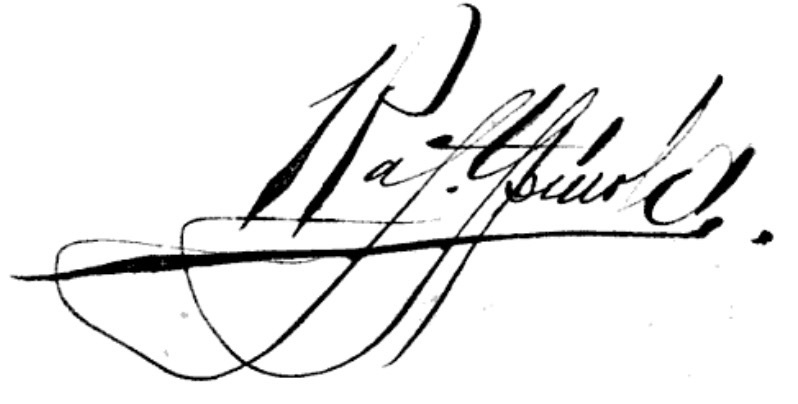
Signature of: rafael spínola